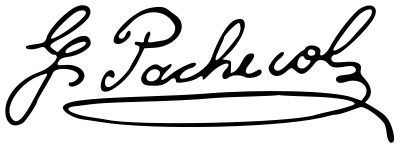
Signature of: gregorio pacheco